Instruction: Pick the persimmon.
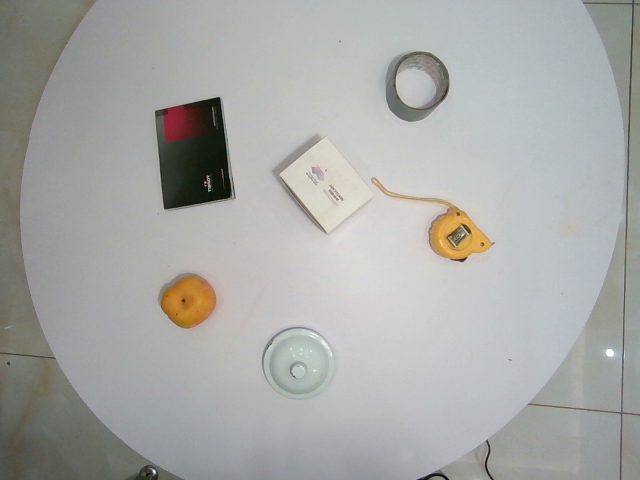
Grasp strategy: vertical